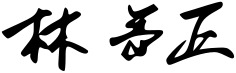
Signature of: yoshimasa hayashi